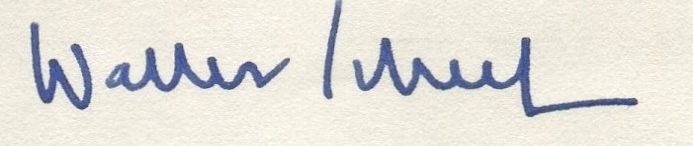
Signature of: walter scherf